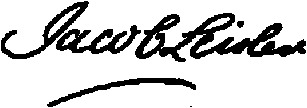
Signature of: jacob leisler